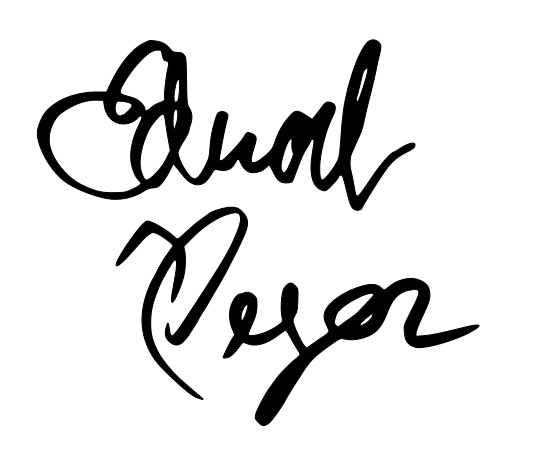
Signature of: eduard heger